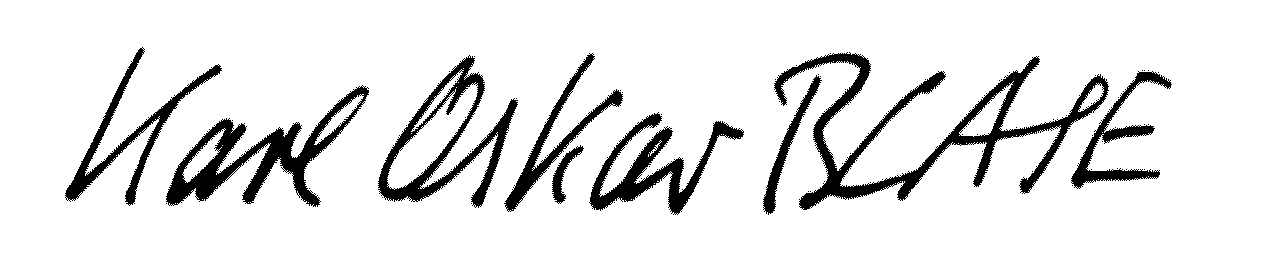
Signature of: karl oskar blase